Question: Which state is mentioned in the document?
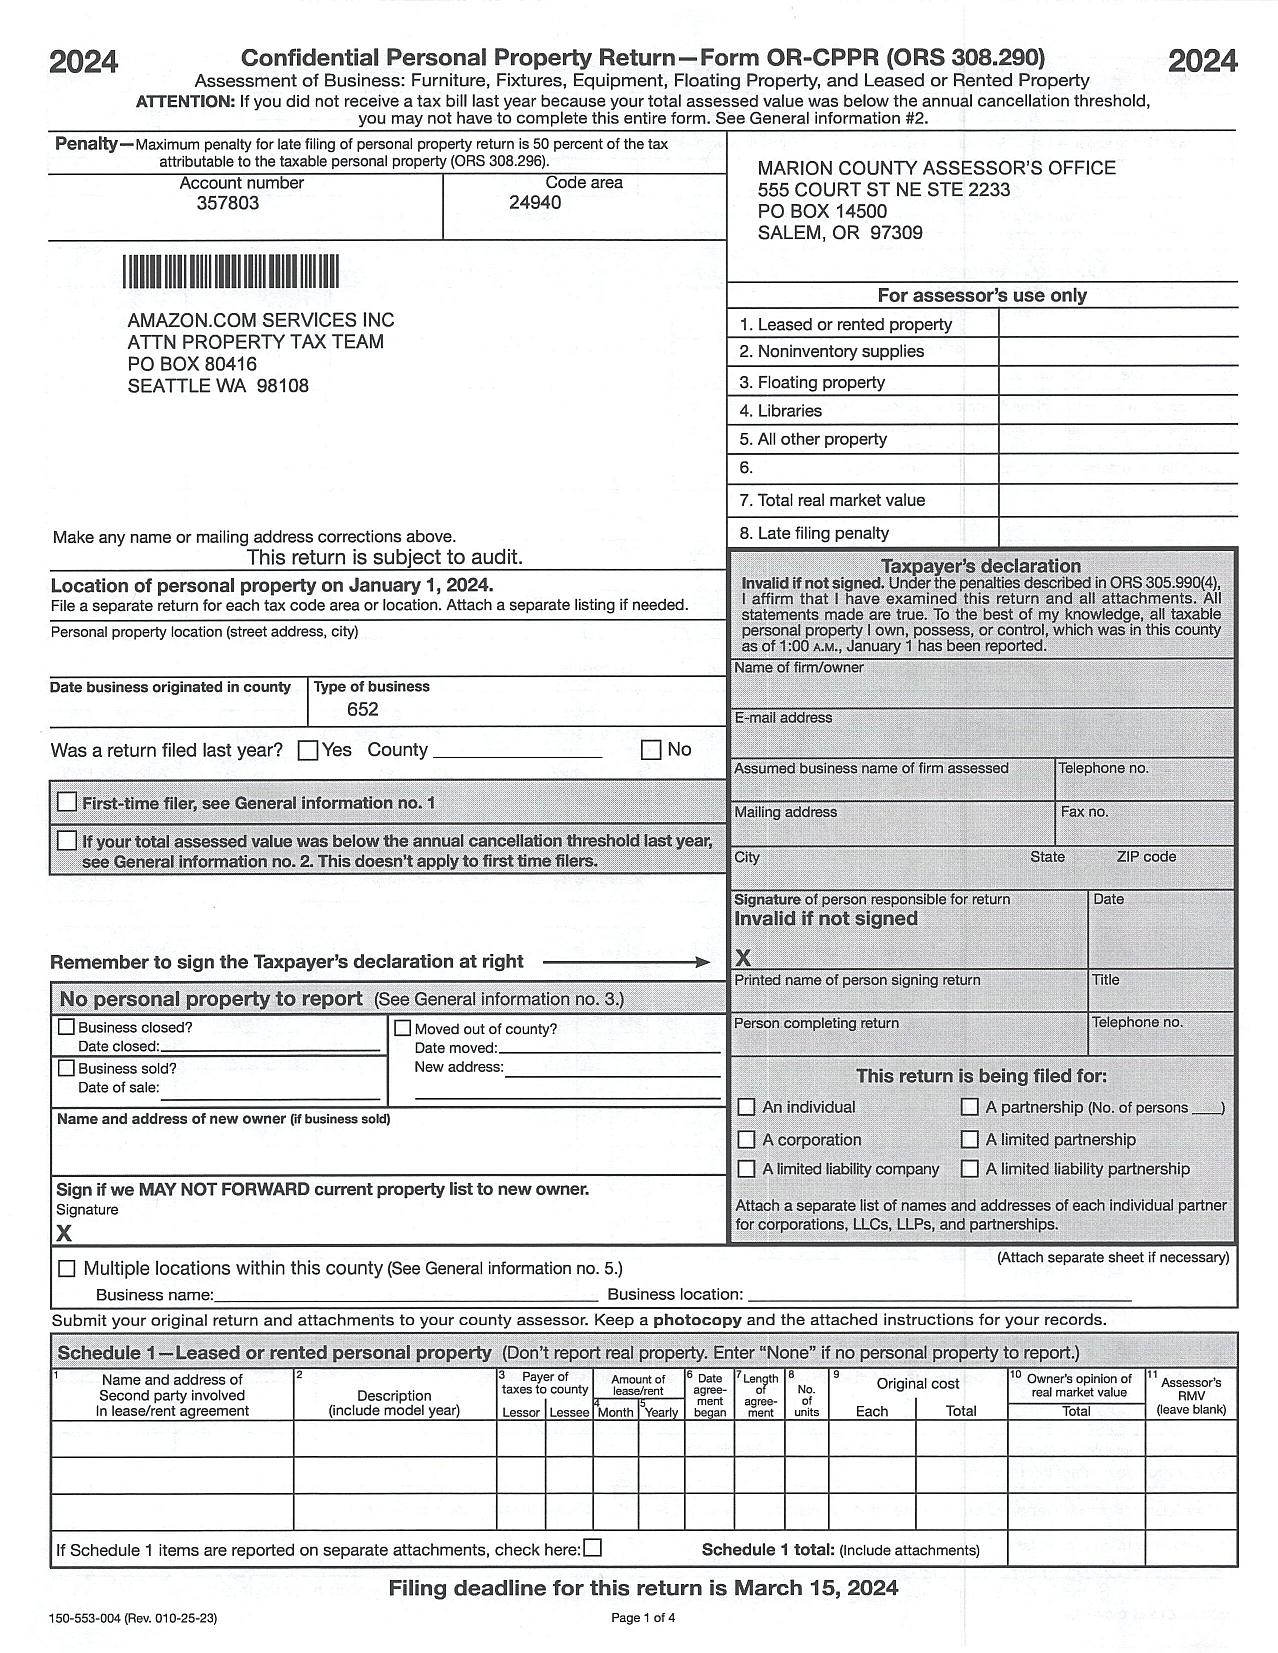
Answer: "OR"